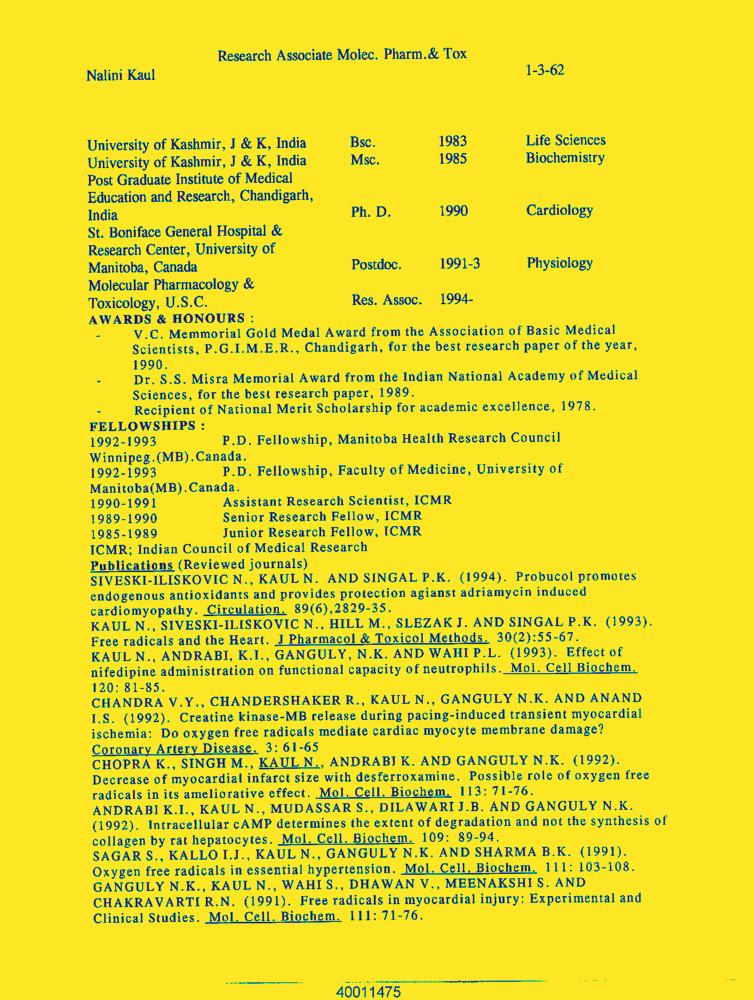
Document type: Resume-Doc